Question: How is the history relevant to the case?
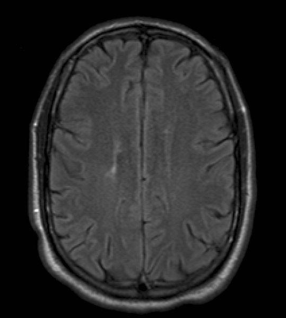
Answer: The patient's history of 42 y.o. combat fighter pilot c/o "blind spot" - sudden onset  six days ago and lasted about four hours.  Previous Hx of a similar episode several years ago. is key in understanding the case.